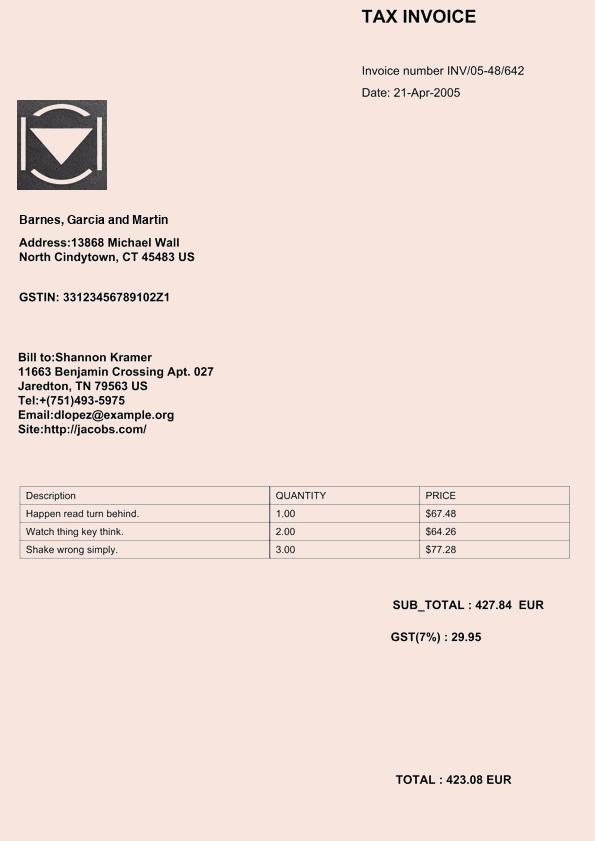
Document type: Invoice